Question: What appears to be the issue?
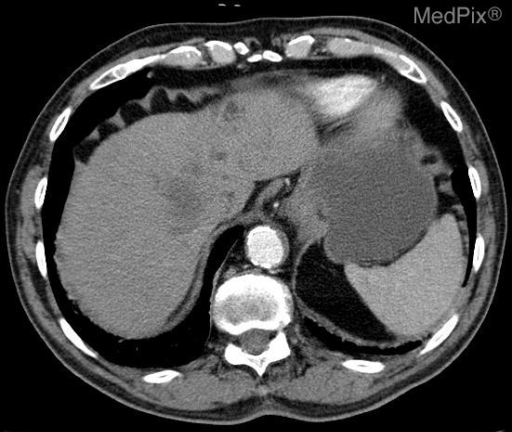
Answer: The findings suggest 4x4cm hepatic mass with necrotic center
both early and delayed enhancement
associated left portal vein thrombosis and left hepatic lobe atrophy.

Ultrasound images of biopsy of heterogeneous liver mass.. Arterial Phase.

- hetrogeneous enhancement at margins  of lesion.. The patient might have a history of 84 year old white male with vague RUQ abdominal pain and elevated CA 19-9 marker..